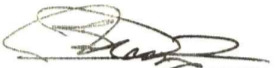
Signature of: lemanu peleti mauga